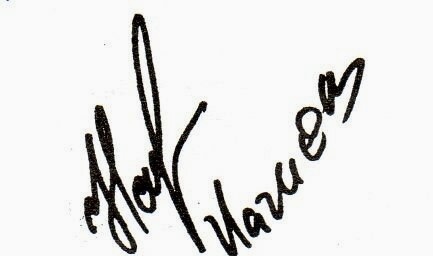
Signature of: dmitriy nagiev